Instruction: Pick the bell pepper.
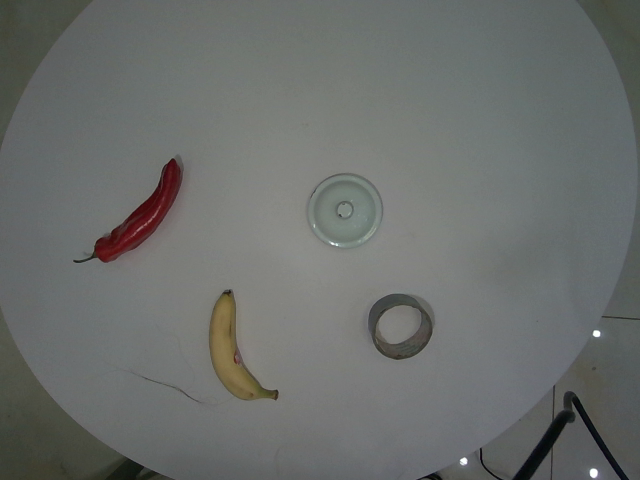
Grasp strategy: vertical